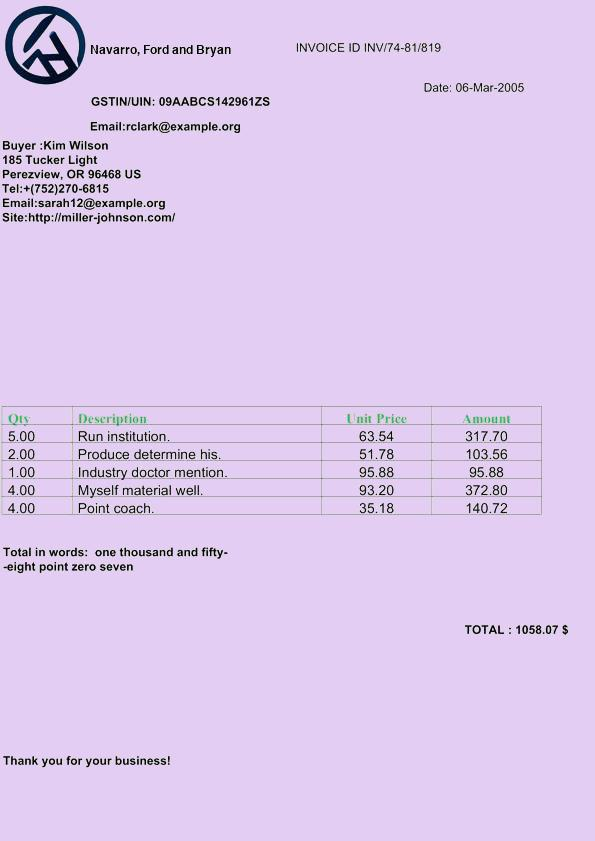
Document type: Invoice